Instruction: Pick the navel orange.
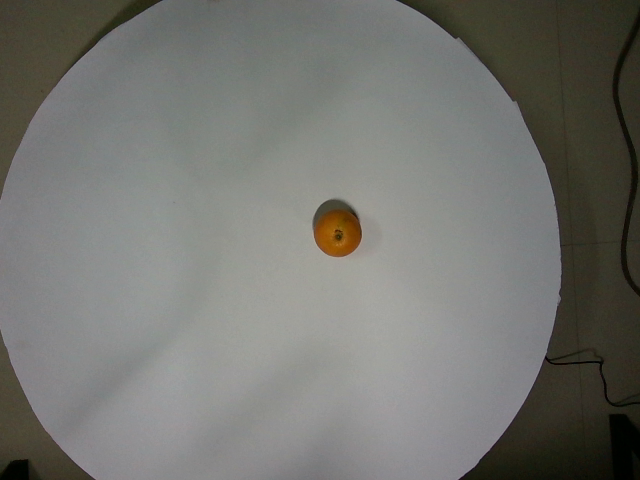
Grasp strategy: vertical